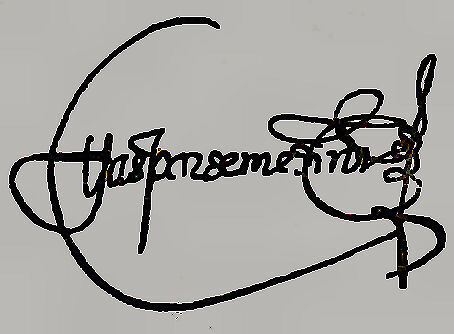
Signature of: gaspar de medina